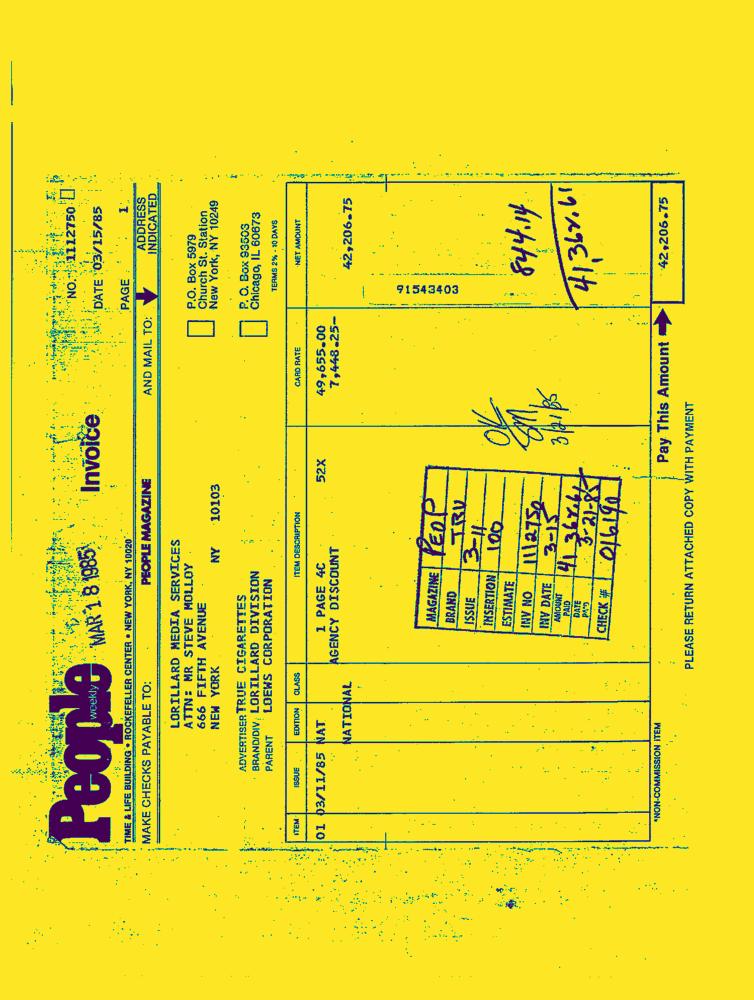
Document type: Invoice-Doc